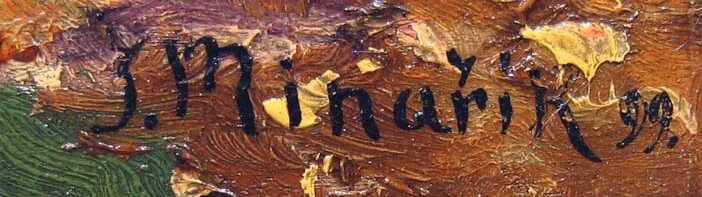
Signature of: jan minařík